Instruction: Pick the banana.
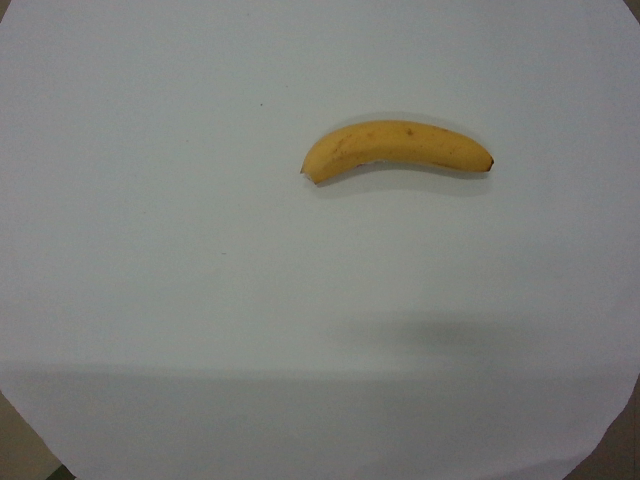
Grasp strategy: vertical